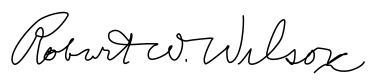
Signature of: robert william wilcox